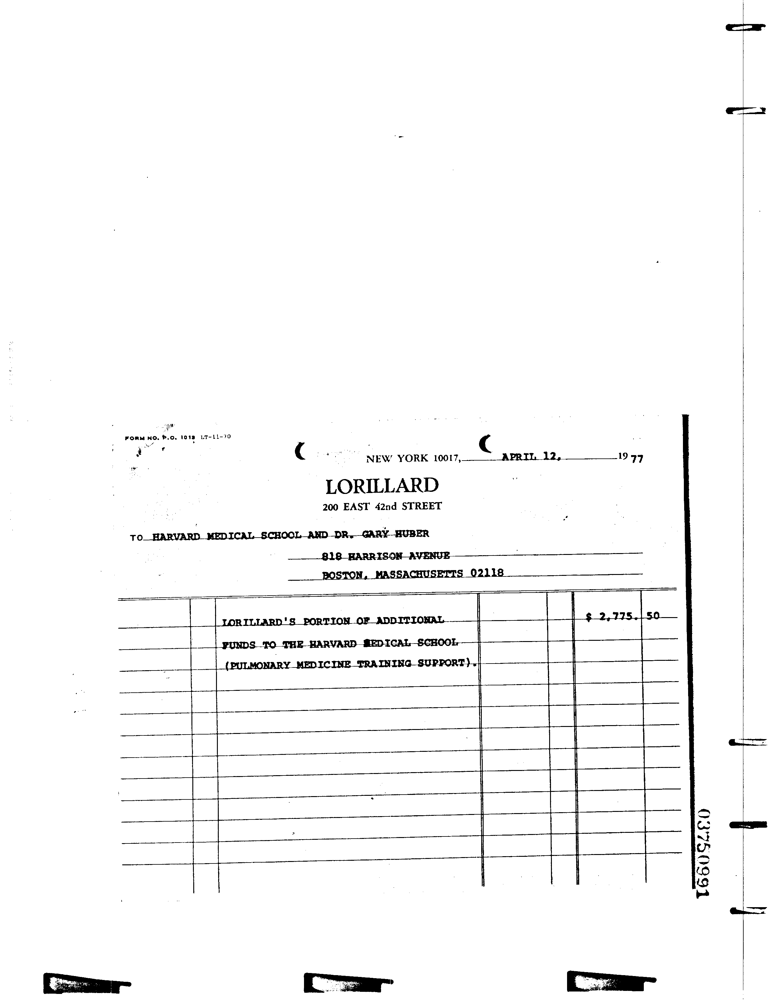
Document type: Invoice